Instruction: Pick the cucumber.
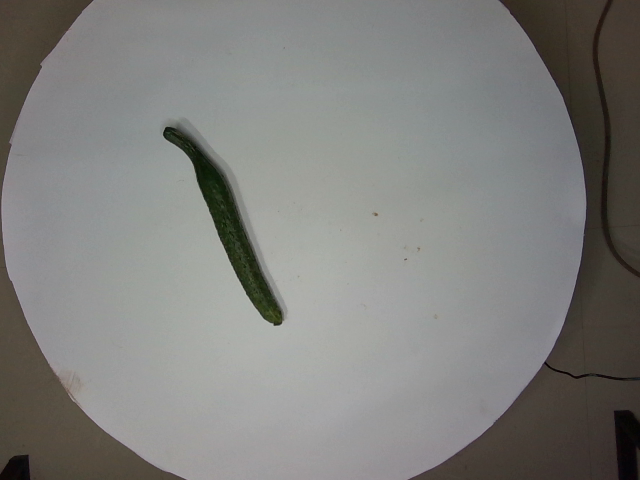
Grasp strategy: vertical